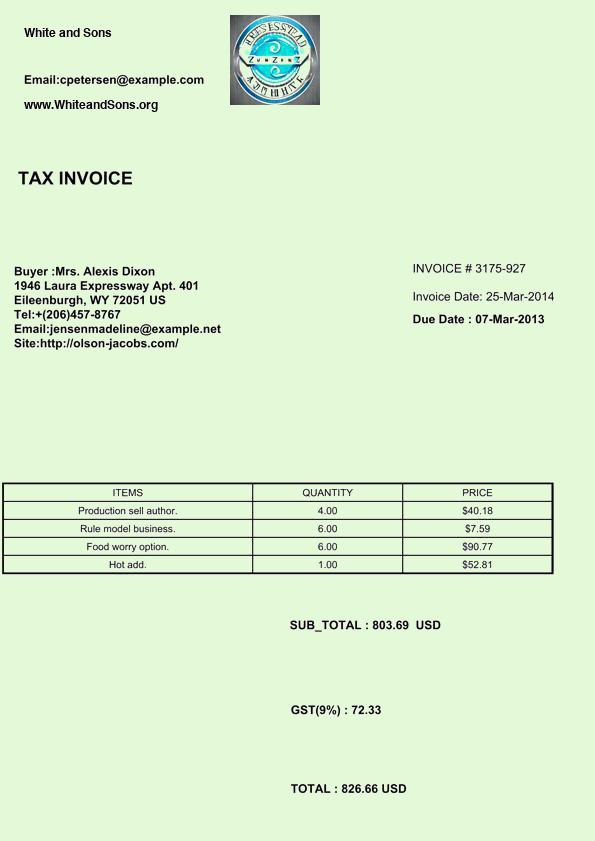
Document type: Invoice